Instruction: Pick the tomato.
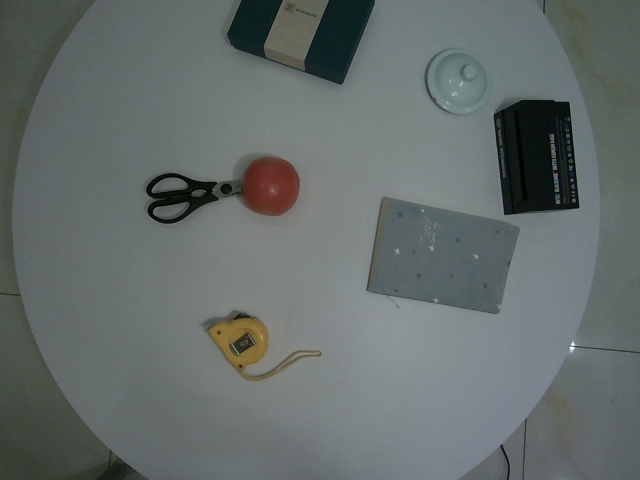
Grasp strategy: vertical